Question: Explain the disease:
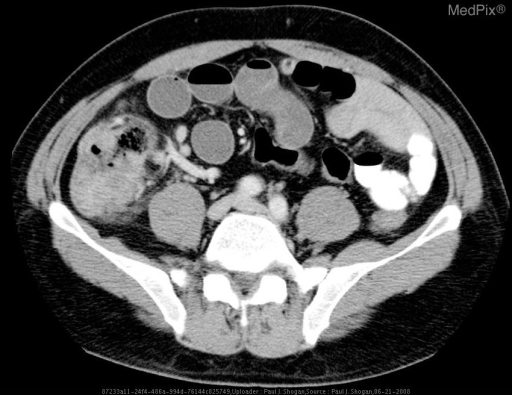
Answer: The disease is discussed as: Hereditary nonpolyposis colon cancer (HNPCC) is also known as Lynch syndrome, of which, there are two types.  Lynch I has no history of associated cancers.  Lynch II often presents with other cancers most commonly of ovarian or uterine origin. Both types are predisposed to a higher frequency of proximal colonic tumors with advanced pathology compared to typical colon cancer.

HNPCC typically presents during the fourth and fifth decades and characterized by adenomas that progress much more rapidly to carcinoma than typical.  These are not as numerous as those in Familial adenomatous polyposis (FAP).  It also has a more heterogenous genetic basis than FAP, with most cases linked to chromosomes 2,3, and 7.  As such, the diagnosis is often based upon familial history of early colorectal cancer presentations (prior to 50 years of age).

Genetic testing is often difficult secondary to multiple site mutations and is positive in approximately 80% of affected individuals.  However, agressive surveillance of all first degree relatives of individuals clinically suspected to have the syndrome is warranted.

Screening should begin at age 20 to 25 consist of colonoscopy every other year.  Alternatively, genetically positive individuals should be considered for prophylactic colectomy.  Affected females should consider early childbearing followed by prophylactic total abdominal hyterectomy and bilateral oophorectomy.

Imaging characteristics are those of the respective cancers.  In the case of colon cancer, it often presents as an intraluminal filling defect with bowel wall thickening and adjacent inflammation (fat stranding).  It is often focal and is frequently accompanied by adjacent lymphadenopathy.  It can be difficult to differentiate this entity from diverticulitis which can also present with similar findings.  However, the wall thickening and pericolonic inflammation are more likely to be focal in colon cancer, whereas it more likely to involve larger segments in diverticulitis (greater than 10 CM).  Also, diverticulitis is much less likely to have associated lymphadenopathy and intaluminal mass.